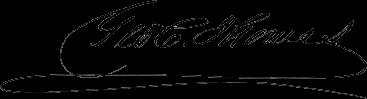
Signature of: george c thomas